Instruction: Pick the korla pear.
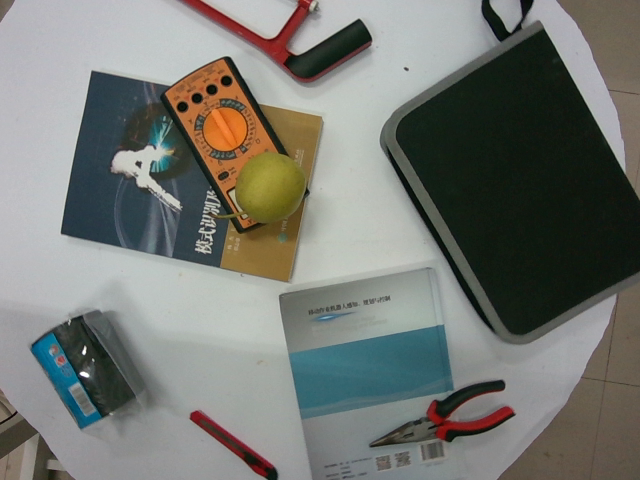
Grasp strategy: vertical